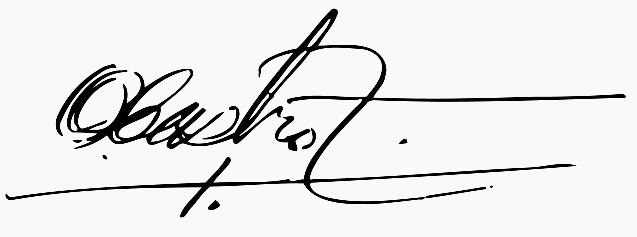
Signature of: óscar nicolás castro